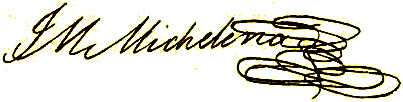
Signature of: josé mariano michelena